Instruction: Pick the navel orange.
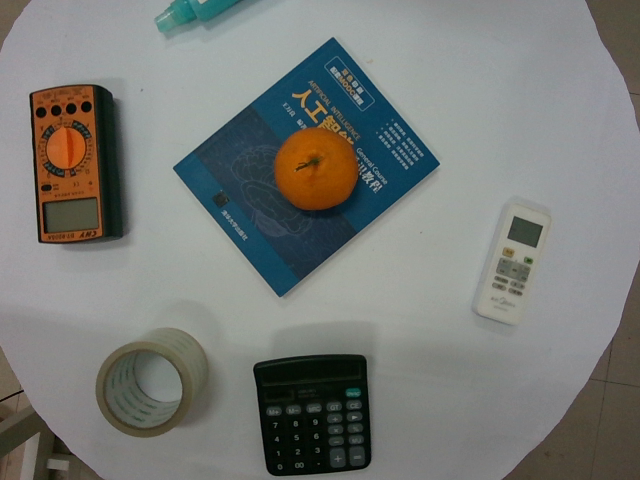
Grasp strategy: vertical